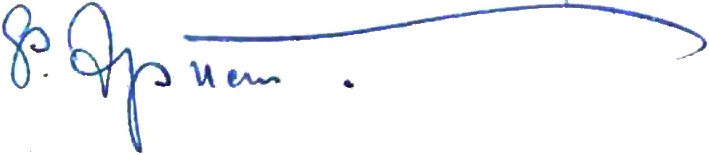
Signature of: fedir ernst